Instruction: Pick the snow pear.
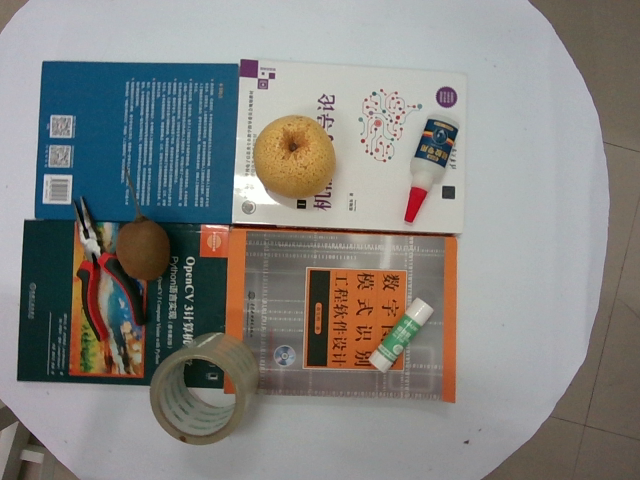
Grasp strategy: vertical